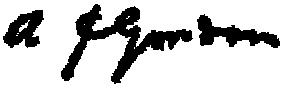
Signature of: adoniram judson gordon